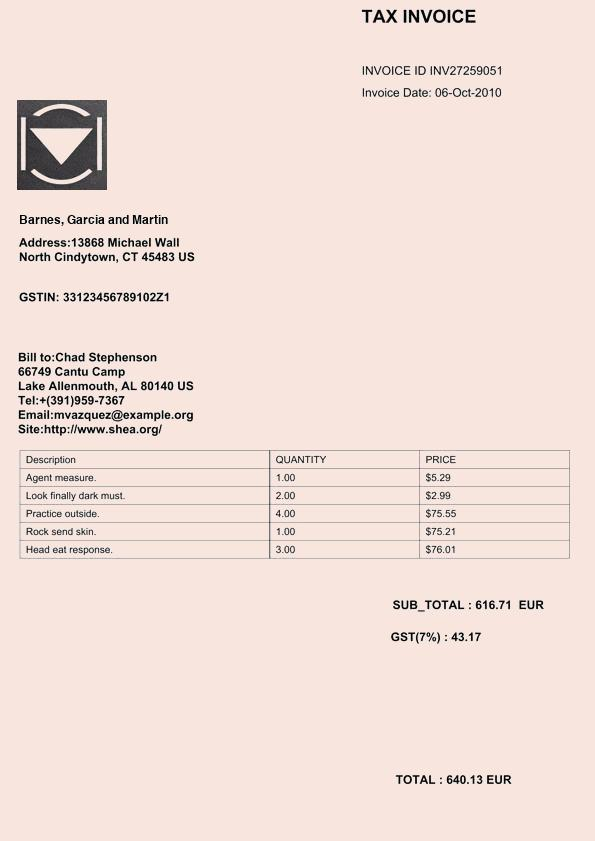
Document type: Invoice